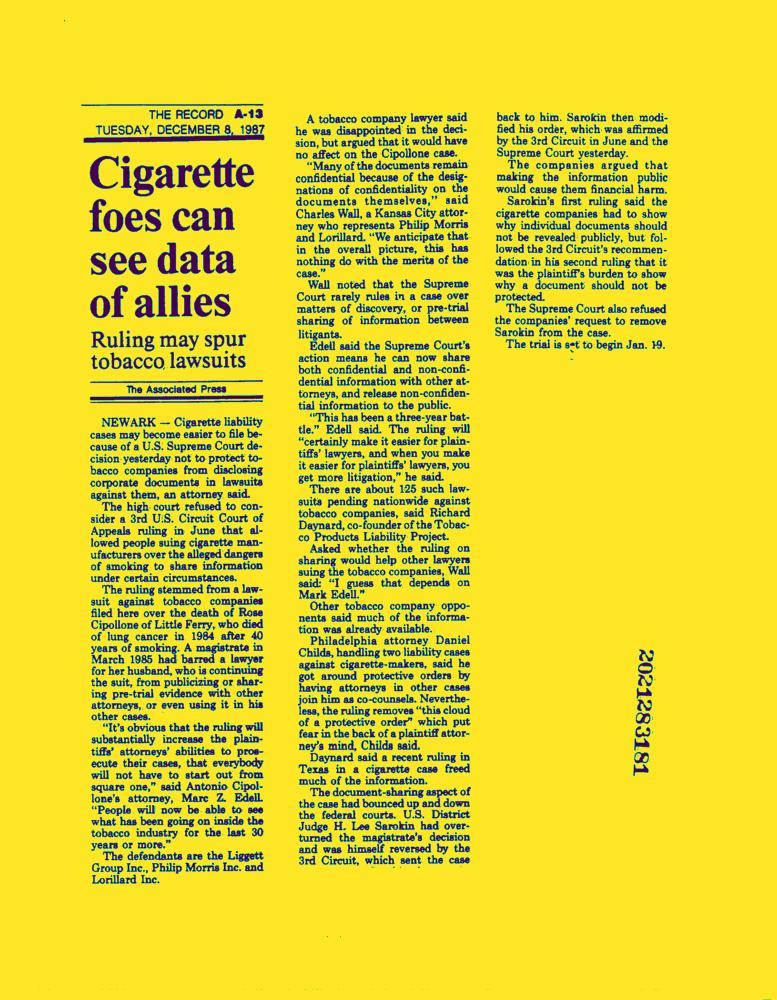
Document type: News-Article